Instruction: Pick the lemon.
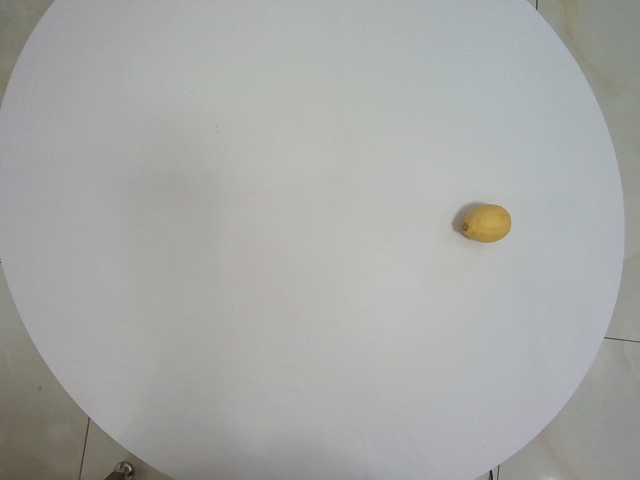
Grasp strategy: vertical